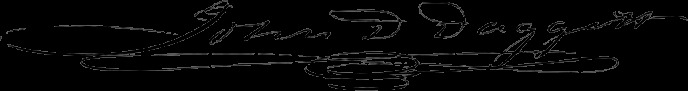
Signature of: john d daggett